Question: What is the potential diagnosis?
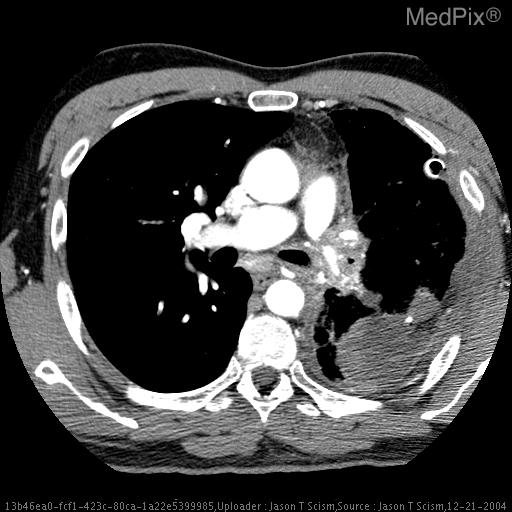
Answer: The possible diagnosis includes bronchogenic carcinoma, hyperlucent lung / Swyer-James syndrome, fibrosing mediastinitis, and post surgical change..